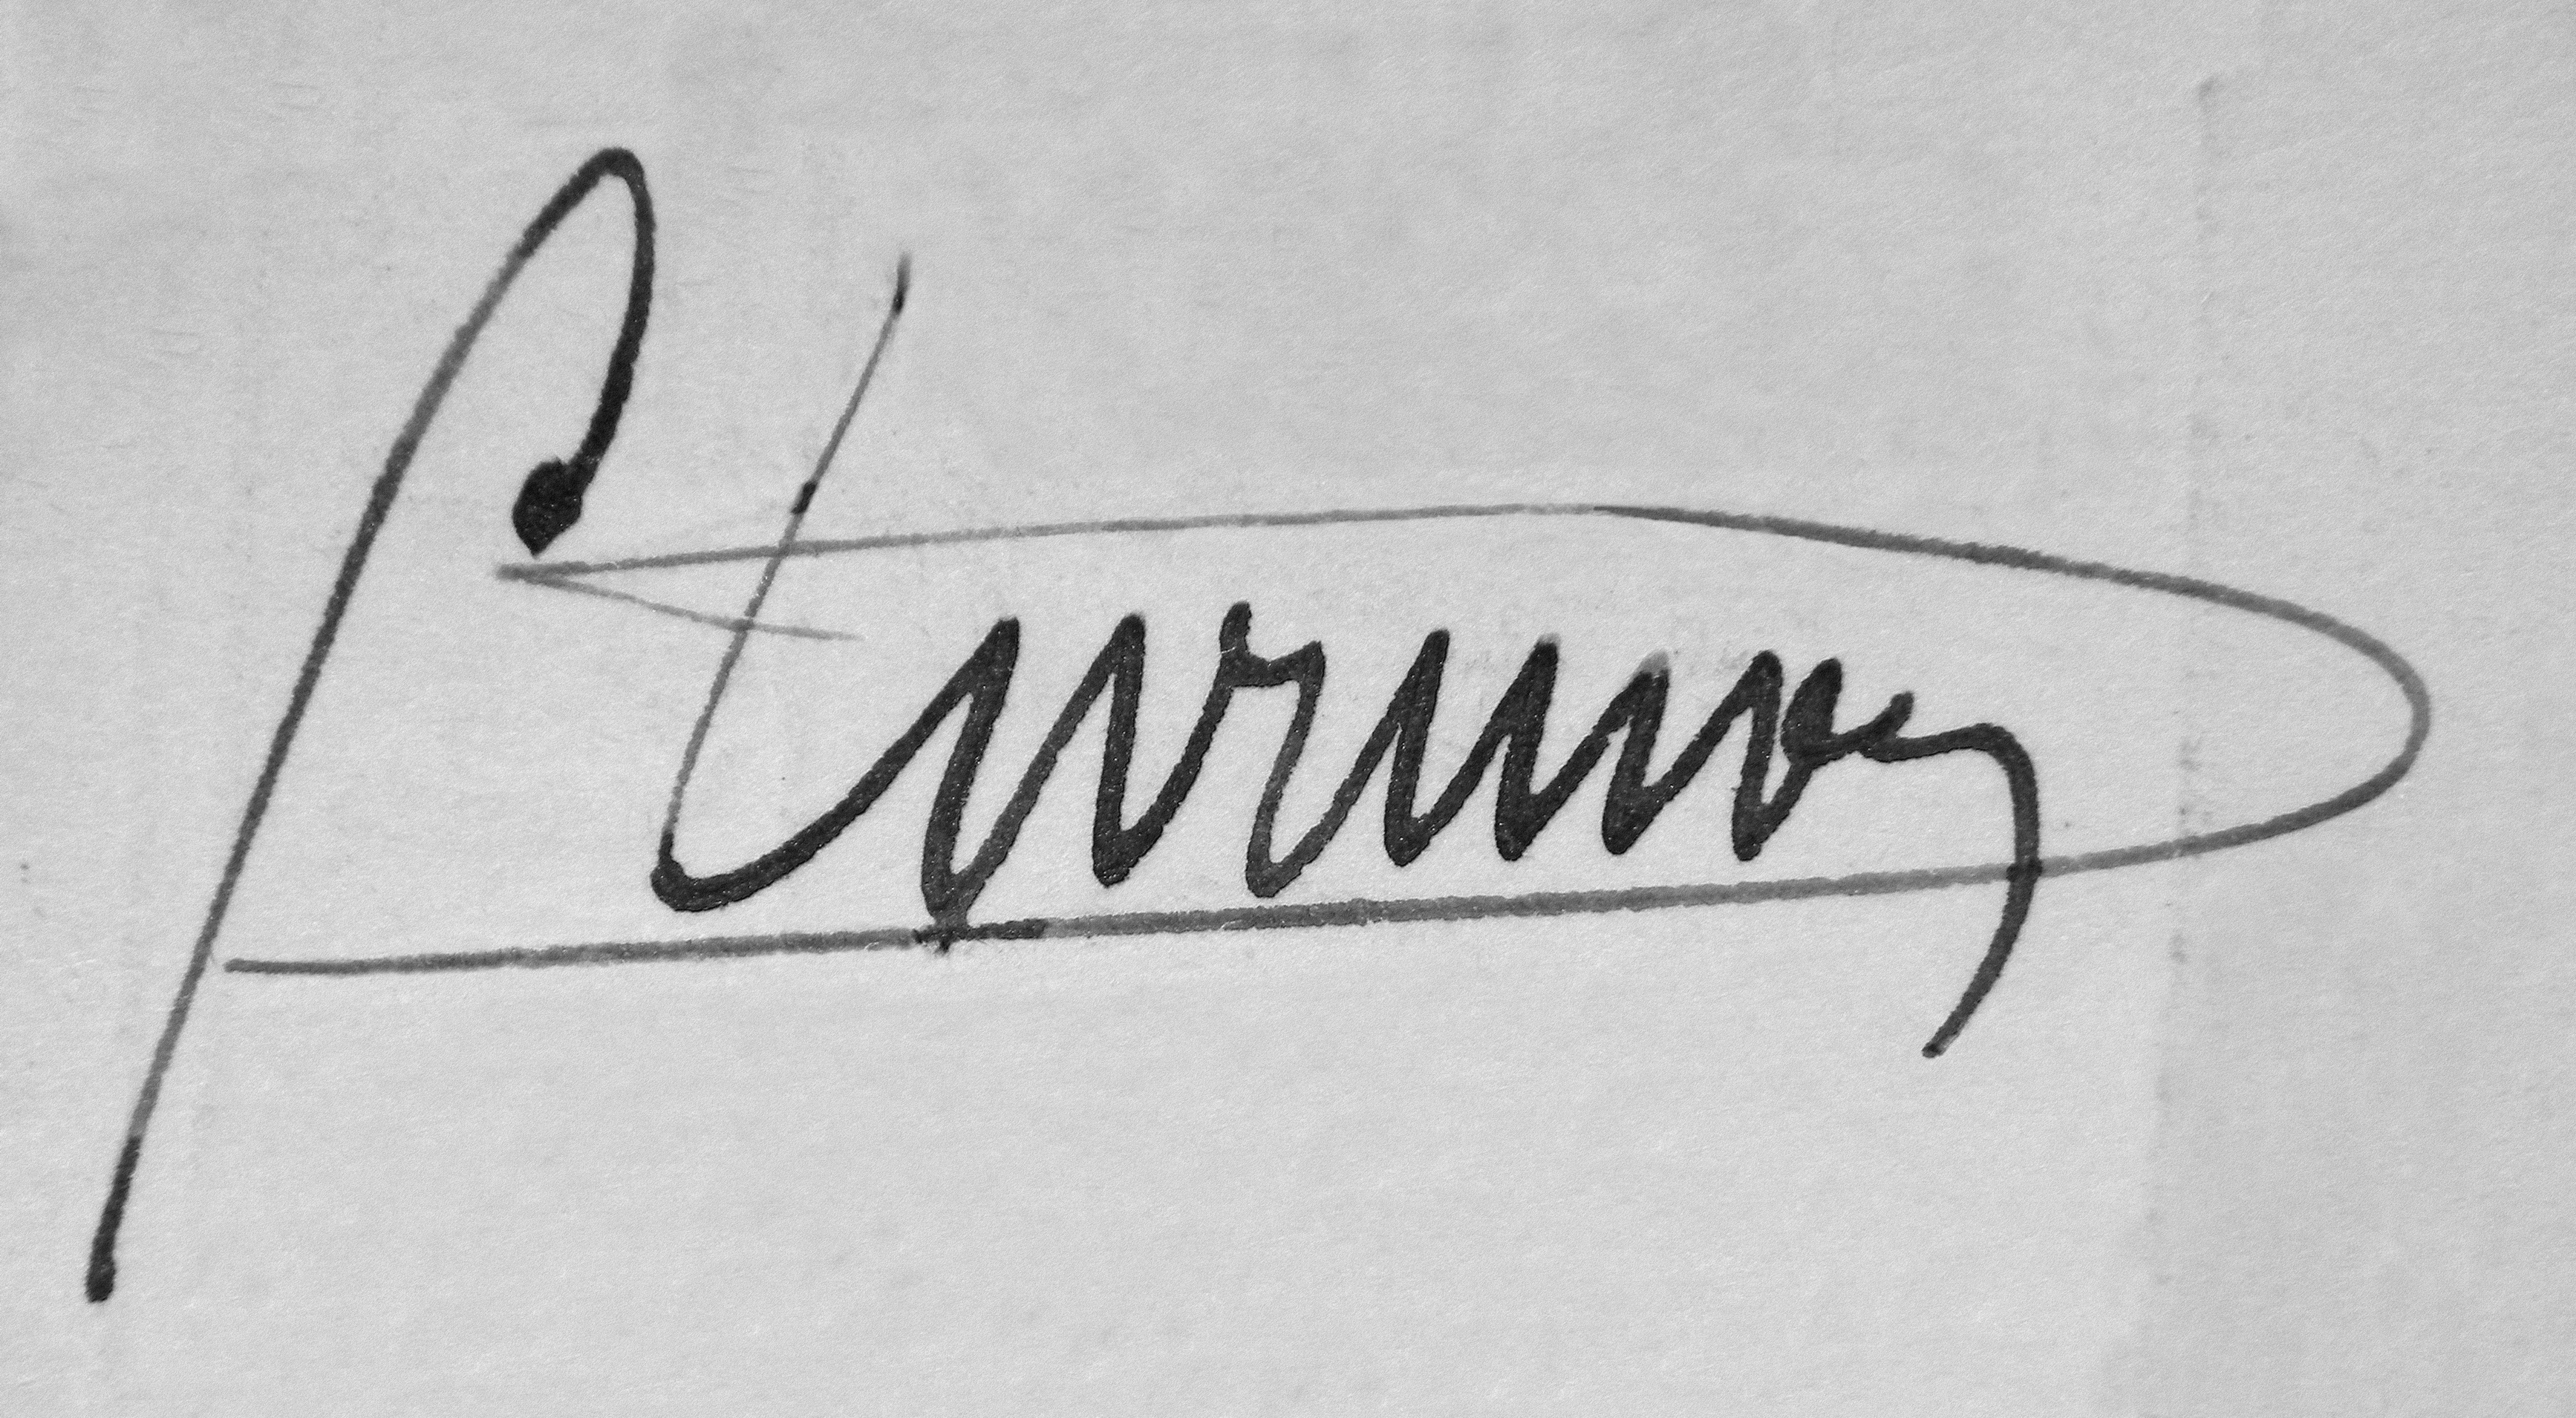
Signature of: gaston durmon